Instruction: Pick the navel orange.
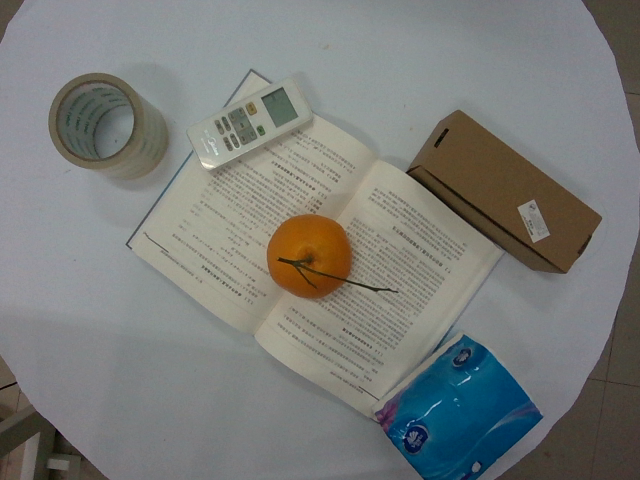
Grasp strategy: vertical